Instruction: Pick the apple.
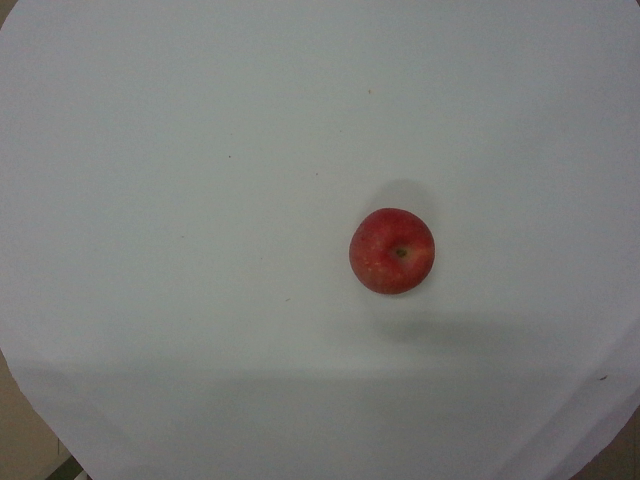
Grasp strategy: vertical